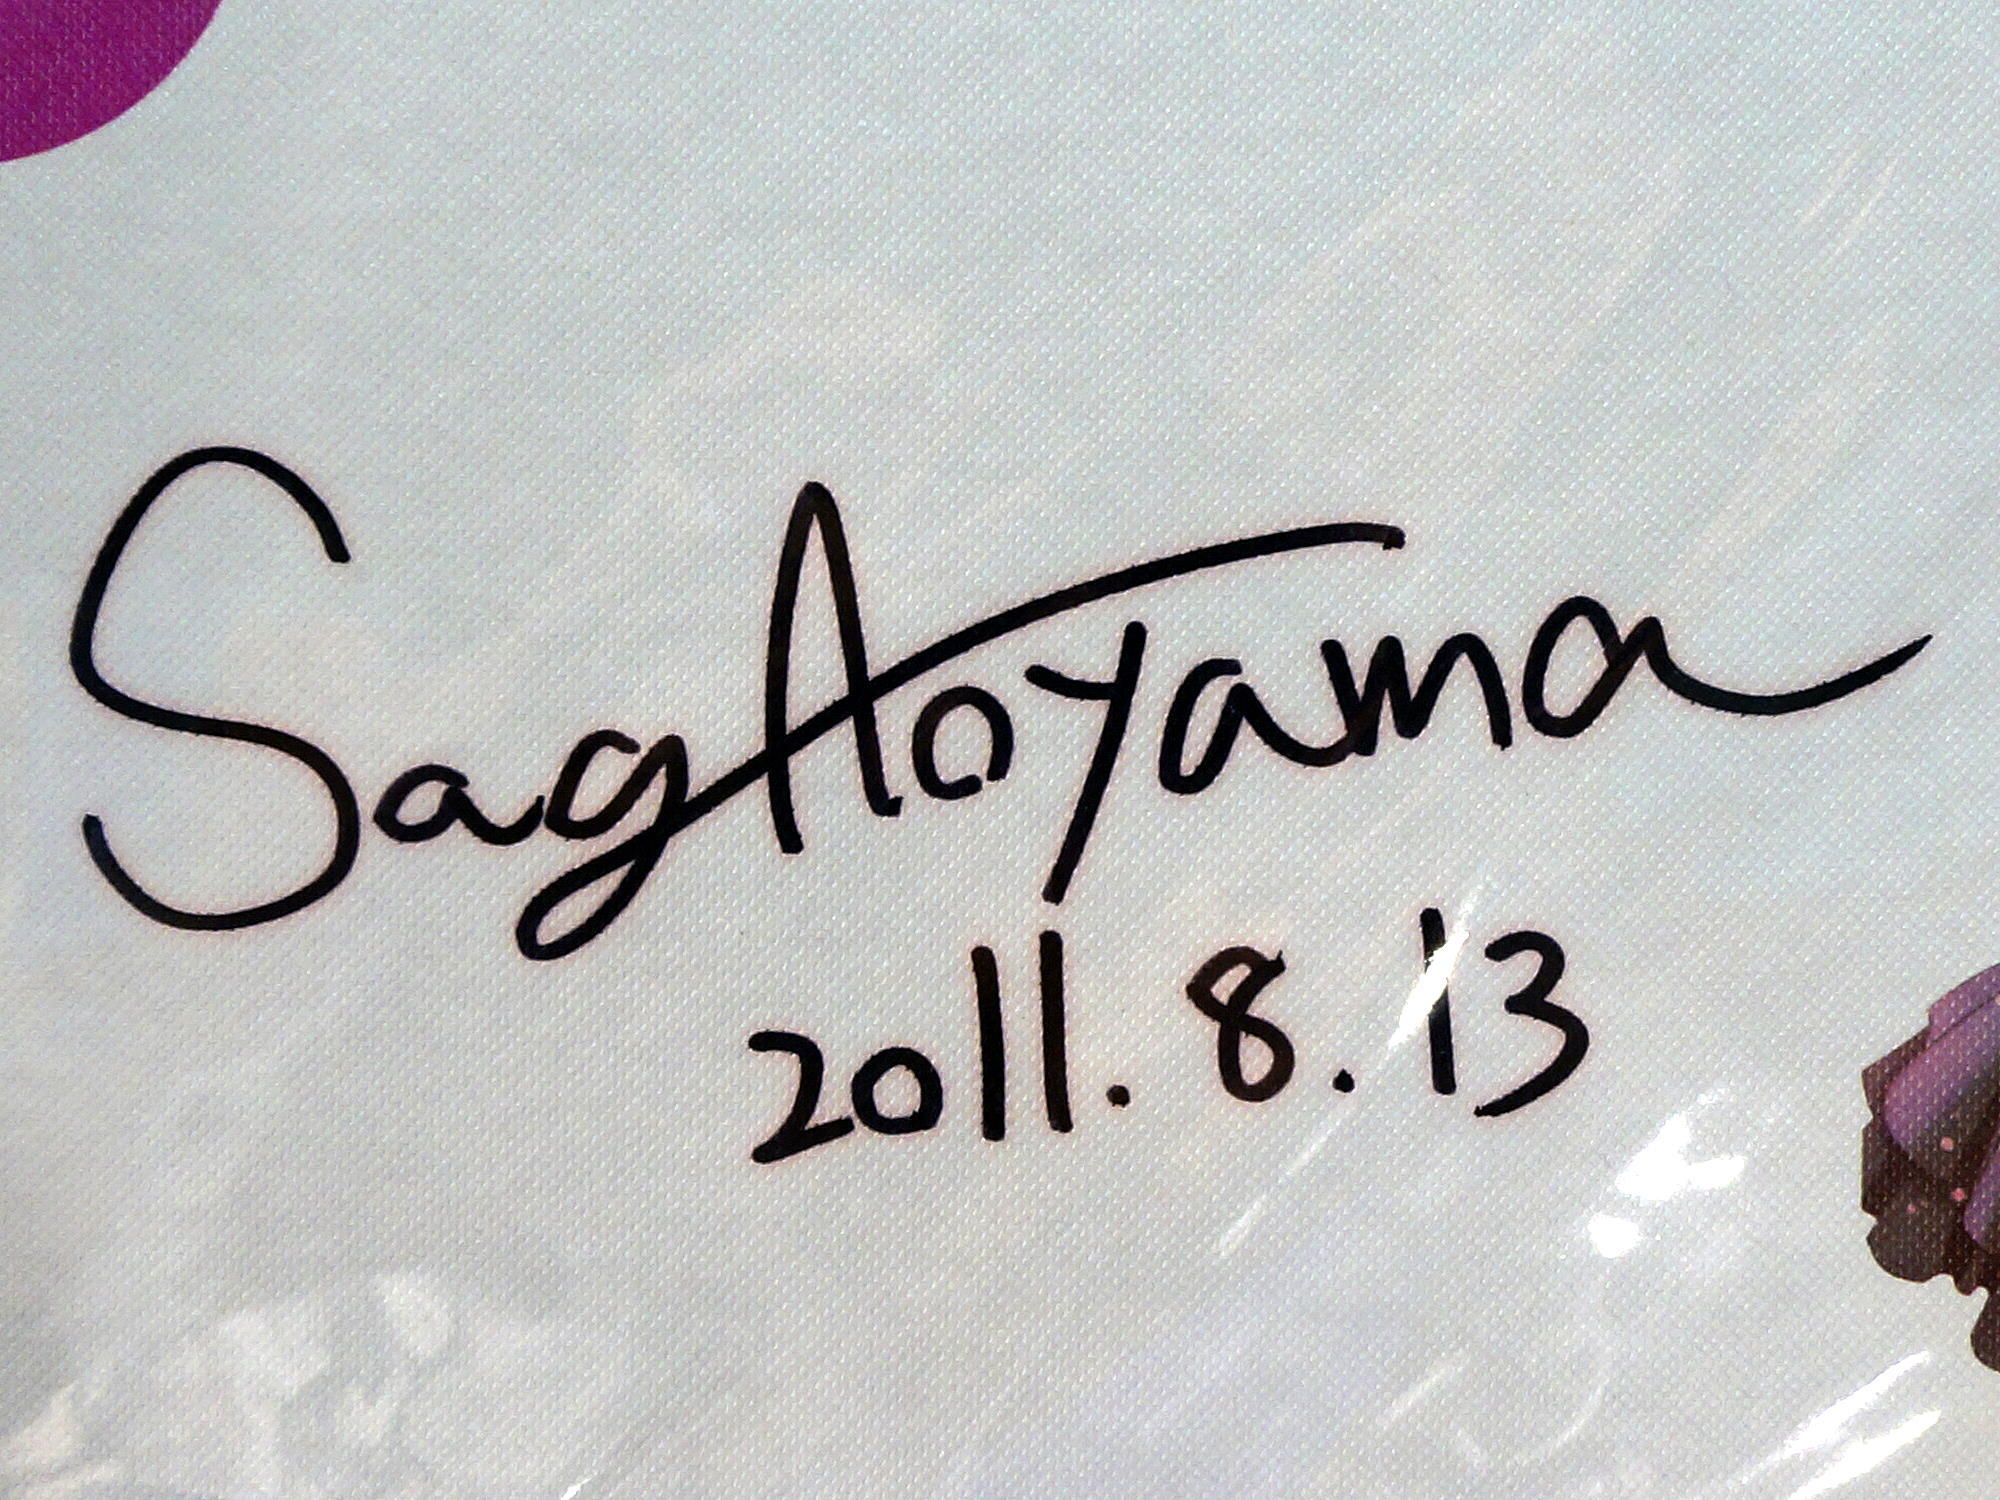
Signature of: sag aoyama